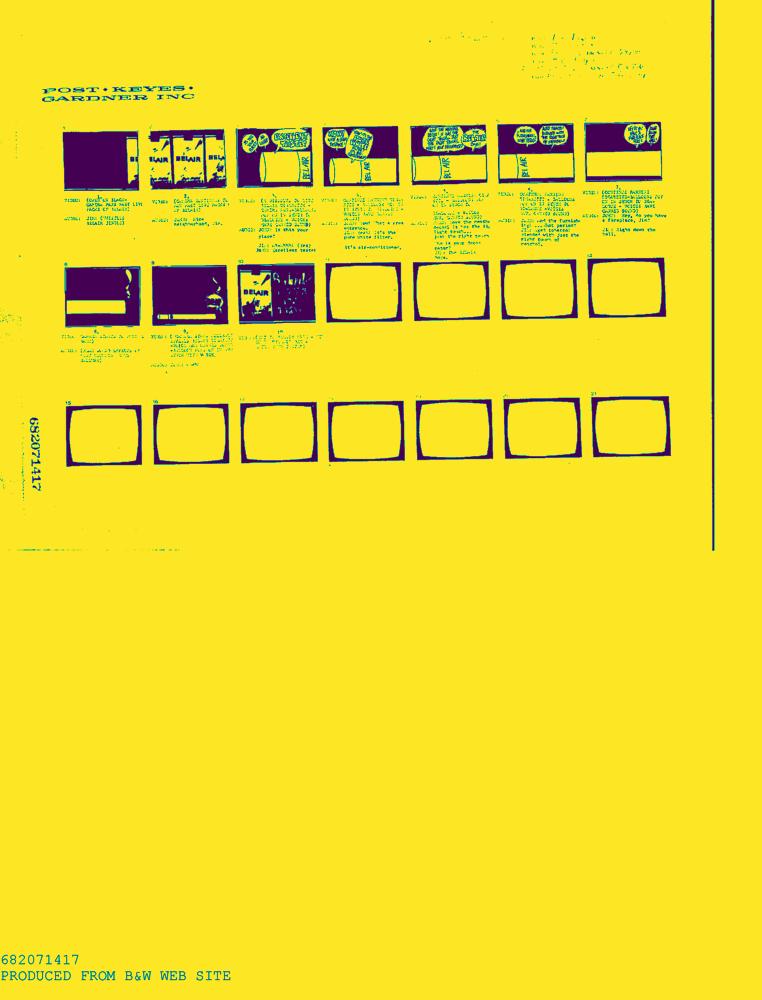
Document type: AD